Patient: Female, age 65
A 65-year-old Chinese female patient presented a gradually increased mass (4x3 cm) in the left thigh and three separated black skin lesions (1x1 cm or less) on the left foot in December 2015. The resection of the mass in the left thigh and the largest skin lesion on the left foot was performed on December 4, 2015. The pathological exploration showed malignant melanoma with necrosis but no nerve or vascular invasion. The chest computed tomography (CT) scan (Figure 1A) showed a shadow at the posterior segment of the right upper lobe of the lung. However, neither respiratory nor systemic symptoms, such as cough, weight loss, fever, and night sweats, were observed. For the first-line treatment, high-dose IL-2 was the preferred treatment, as is the case for medically fit metastatic melanoma patients for >20 years. Thus, IL-2 was administered to the patient at a dose of 64,000 IU/kg, qd, on days 1-10, repeated every 14 days for 6 cycles. However, a node in the left thigh around the surgical margin (1.5x1.5 cm) and two new lymph nodes in the left groin (2x1 cm) were observed, indicating progressive disease. Another chest CT scan (Figure 1B), performed in March 2016, suggested a slightly reduced lesion of the right lobe of the lung.
Then, the patient initiated pembrolizumab treatment at a dose of 2 mg/kg every 3 weeks since June 2016. After 3 cycles of immunotherapy, all the nodes contracted remarkably. Nevertheless, the patient developed fatigue and dry mouth and skin, raising suspicion of Sjogren's syndrome with a positive concentration of the autoimmune antibody RO52 in the peripheral blood test. Thus, the administration of pembrolizumab at 2 mg/kg was continued at every 4 weeks for another 7 cycles until January 2017. The patient responded to pembrolizumab, and the nodes in the left thigh or groin, except for two black skin lesions at the bottom of left foot (decreasing in size from 0.5x0.3 to 0.2x0.1 cm), disappeared, as evaluated by ultrasonic scan in October 2016; however, tolerant oral ulcer, fatigue, and vitiligo were observed.
In February 2017, the patient presented about 10 mL of bloody sputum daily for a week without cough, night sweats, fever, or weight loss. The chest CT (Figure 1C) showed the increased size of the lesion in the right upper lobe without lymphadenopathy or pleural effusion. BALF was collected, and transbronchial lung biopsy was performed. Unconcentrated BALF was tested positive for GeneXpert Mycobacterium tuberculosis (MTB)/RIF with low semi-quantitative value. Additionally, mutations in rpoB gene that confer rifampicin resistance were not detected. The liquid culture and drug sensitivity test for BALF indicated MTB to be drug sensitive. Both examinations confirmed the diagnosis of active pulmonary TB. The transbronchial lung biopsy specimen showed a large amount of caseous necrosis (Figure 2A and B) with mediate lymphocyte infiltrate but few acid-fast bacilli. The number of CD4 and CD8 in the peripheral blood was significantly higher than the normal range (1,544/microL and 712/microL, respectively). Consequently, immunotherapy was paused and anti-TB drugs of isoniazid 0.3, qd, rifampin 0.45, qd, pyrazinamide 1.0, qd, and ethambutol 0.75, qd (HRZE) were administered according to the body weight. Bloody sputum ceased with anti-TB treatment 1-week posttreatment and the sputum culture for MTB was negative after 4 weeks. However, the patient complained of nausea and vomiting during the anti-TB treatment since week 4, and the liver function test showed the abnormal level of alanine aminotransferase 240 U/L, aspartate aminotransferase 277 U/L, and total bilirubin 42 micromol/L. Thus, the anti-TB treatment was suspended and liver-protecting drugs were administered. After 2 weeks, the liver function recovered and clinical symptoms improved significantly. HRZ was challenged again; however, the level of transaminases increased and isoniazid-induced fever was observed. Considering the negative sputum culture and side effects of HRZ, the administration of isoniazid, rifampin, and pyrazinamide was discontinued. The second-line anti-TB regimen, including streptomycin 0.75, qd, ethambutol 0.75, qd, and moxifloxacin 0.4, qd, was administered for 4 months. The chest CT scan (Figure 1D) showed that the right pulmonary lesion had shrunk significantly in April 2017. Therefore, the patient was challenged with pembrolizumab monthly for 2 more cycles with the concurrent use of three anti-TB drugs. Combination of PD-1 inhibition and anti-TB treatment kept the patient fit with normal liver function and slightly improved dry mouth. Notably, no steroids were administered throughout the treatment. Then, the patient underwent radical resection of the remaining two black skin lesions at the bottom of the left foot on July 12, 2017, and histology did not show any tumor cells indicating a complete response. Subsequently, the patient was subjected to two consolidation treatments with pembrolizumab per month (total 14 cycles). Anti-TB therapy was discontinued in August 2017. Also, she was under medical surveillance every 3-6 months, and no recurrence was detected. Finally, the patient was under follow-up until the drafting of this case report.
The study was approved by the Clinical Research Ethics Committee of Shenzhen People's Hospital, China. Written consent was obtained from the patient and her relatives for publication of the case report.
Keywords: pd-1, anti-tuberculosis treatment, checkpoint inhibitor, metastatic melanoma, pembrolizumab, pulmonary tuberculosis
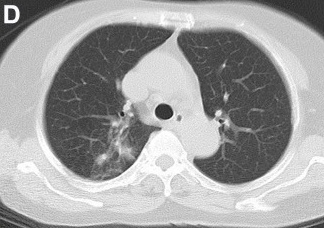
Image caption: CT image. (B) Infiltration of the right upper lobe of the lung after IL-2 therapy.